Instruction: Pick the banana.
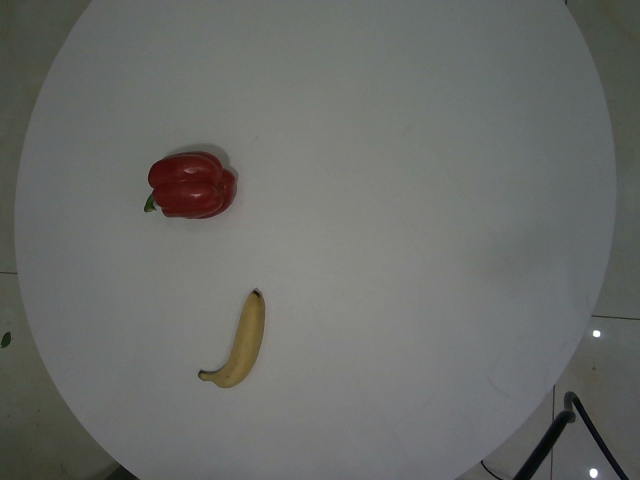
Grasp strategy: vertical